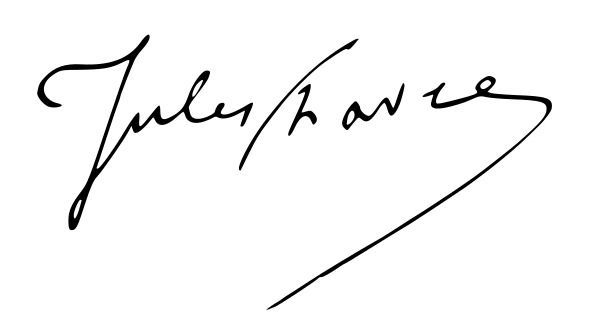
Signature of: jules favre